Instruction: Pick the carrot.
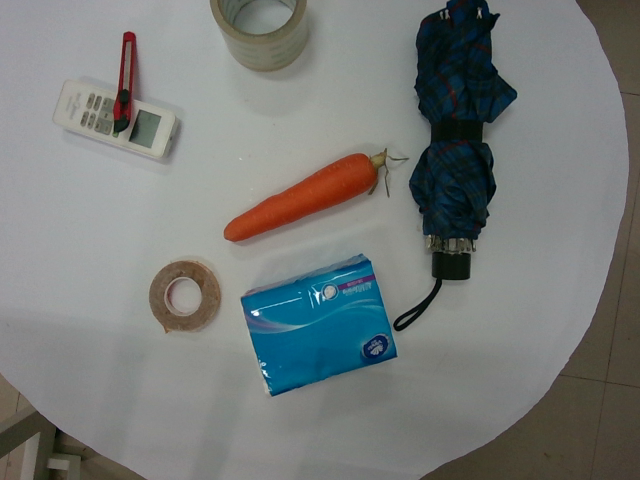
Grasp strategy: vertical